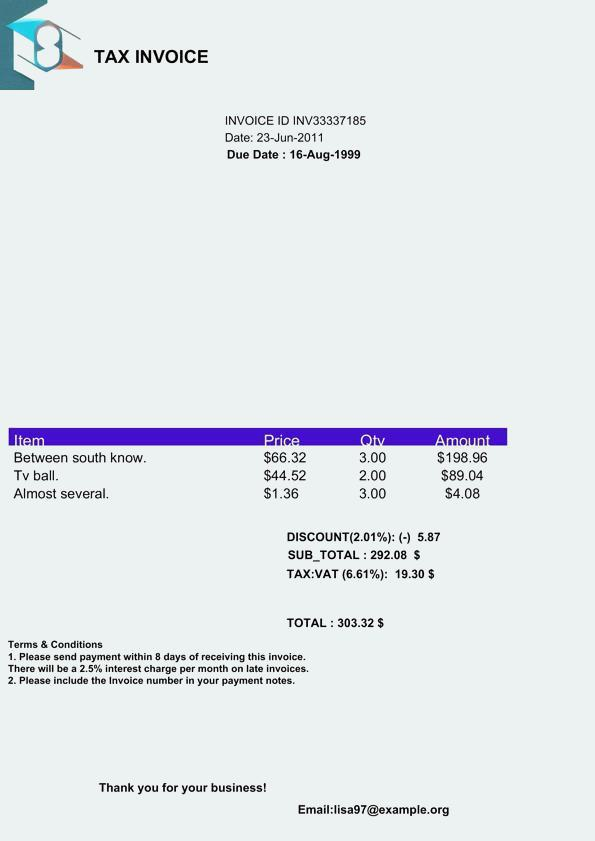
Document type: Invoice